Question: What might the diagnosis be?
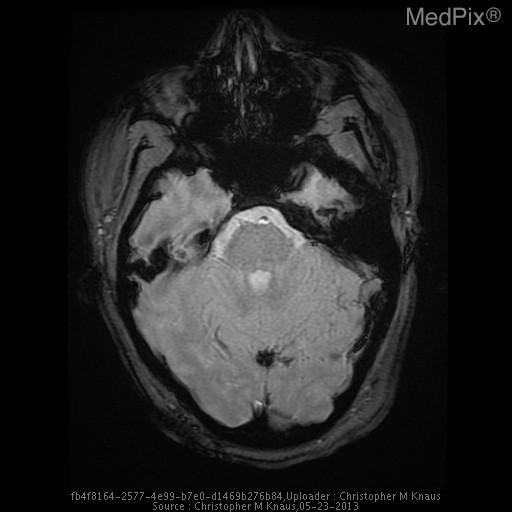
Answer: The possible diagnosis includes Venous sinus thrombosis
Severe dehydration
Polycythemia.